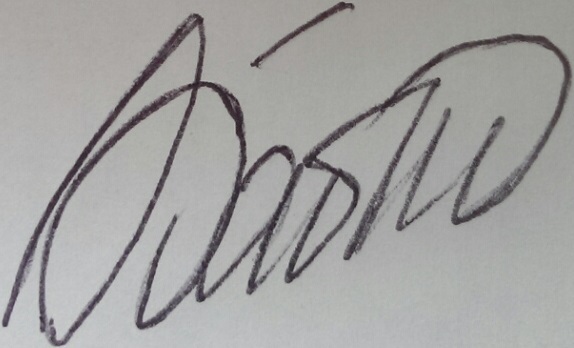
Signature of: andrii babko